Question: What tax district, tax-rate area, or tax area code is specified in the document?
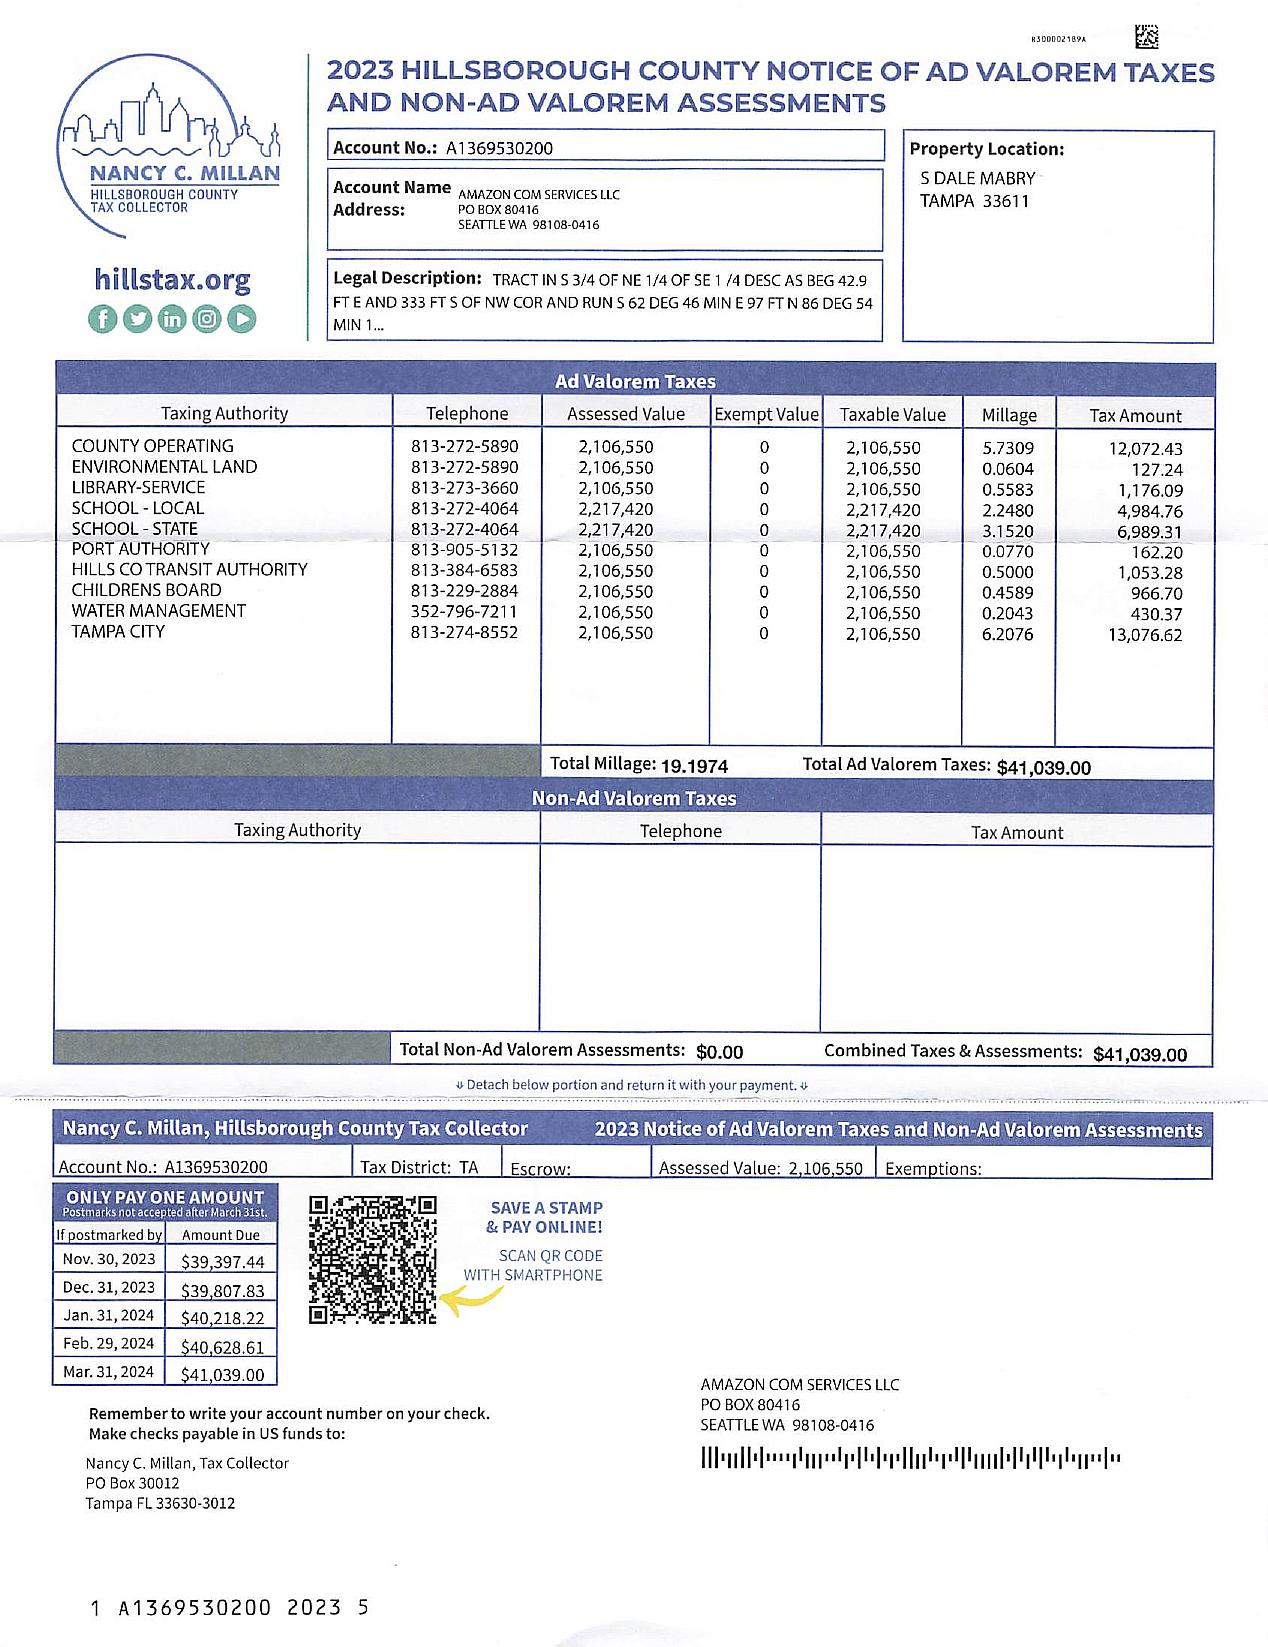
Answer: "TA"